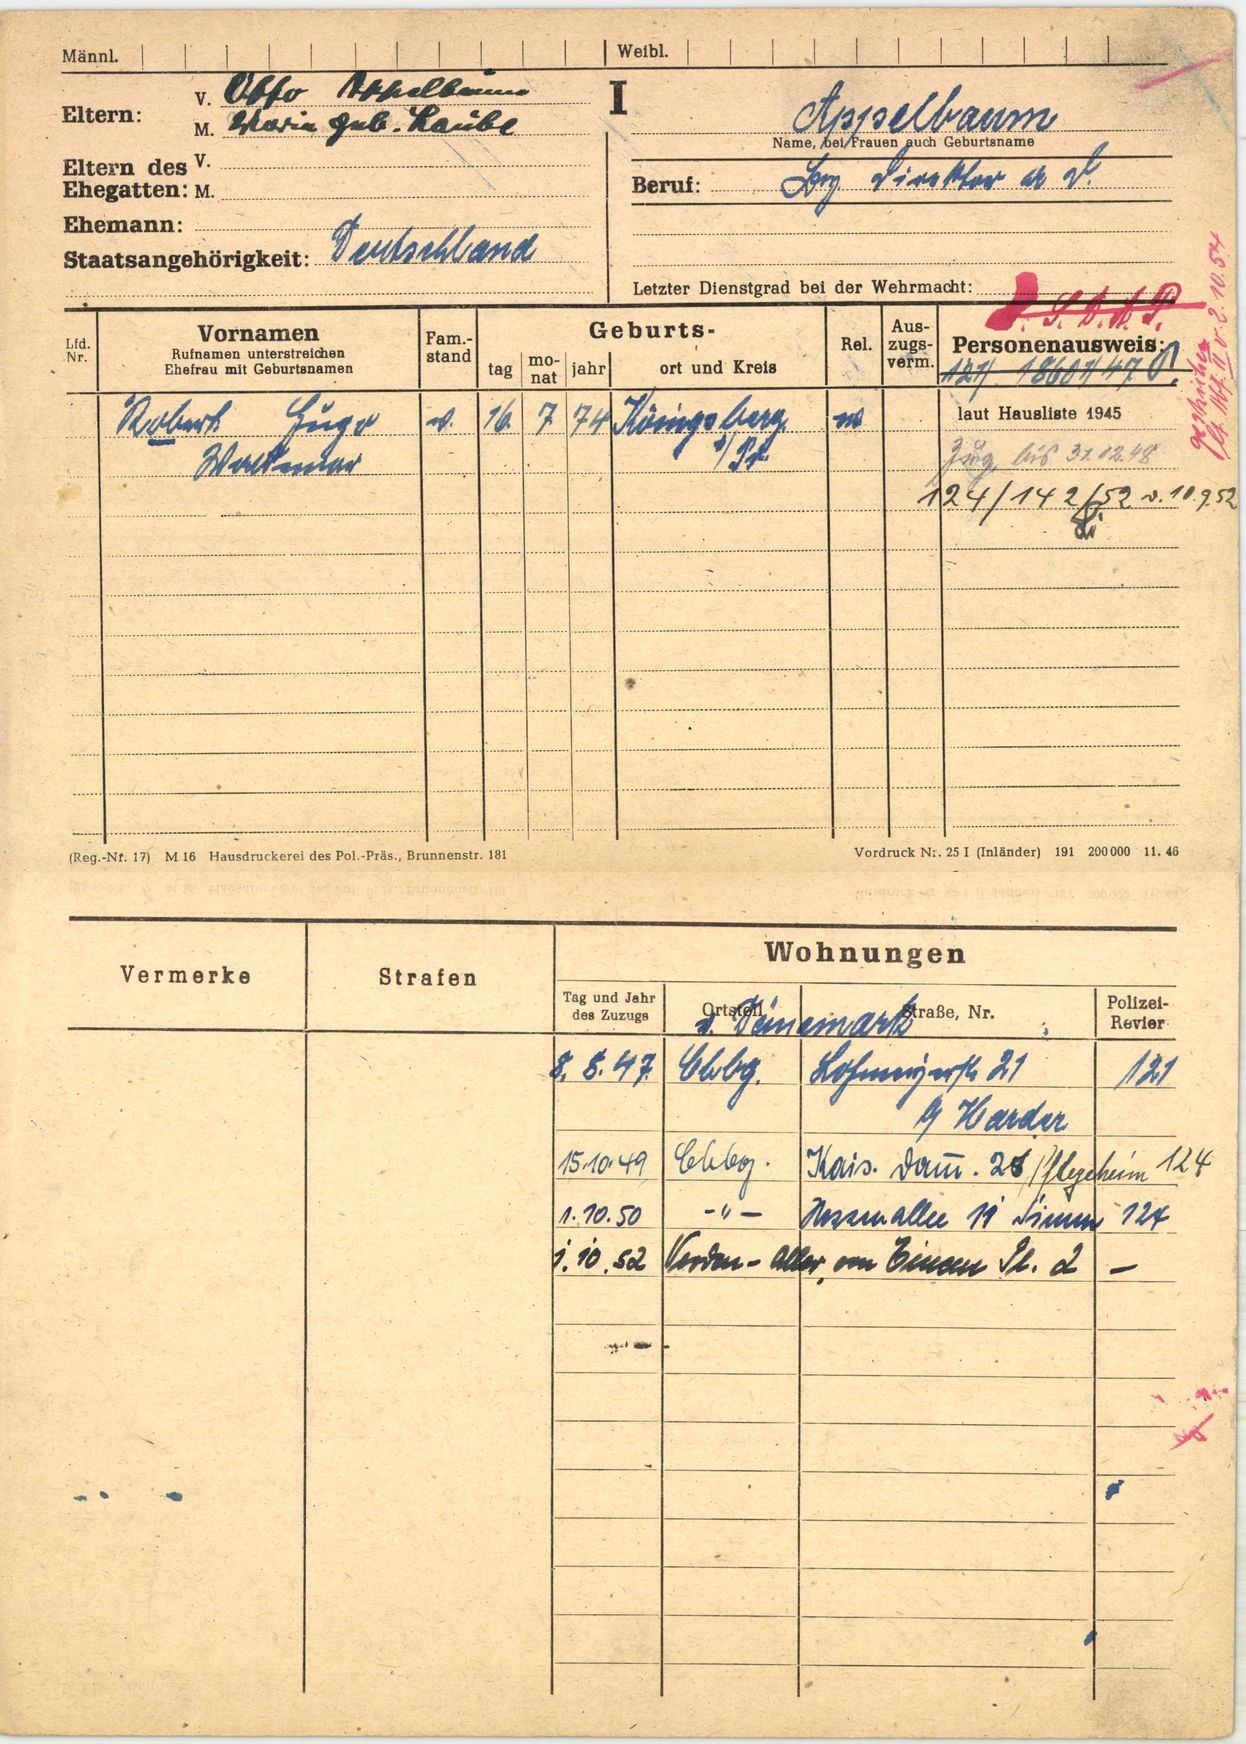
Appelbaum